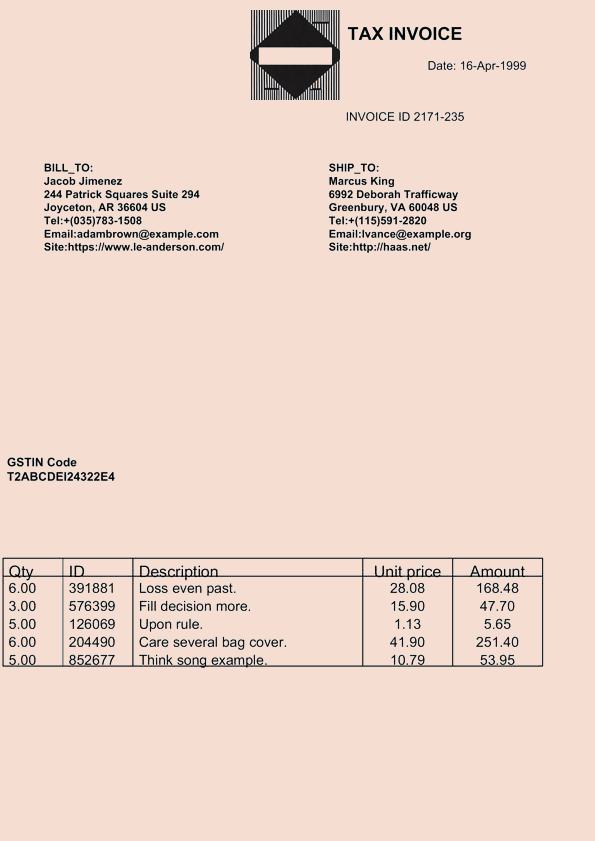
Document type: Invoice